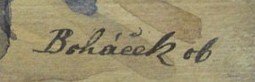
Signature of: karel boháček